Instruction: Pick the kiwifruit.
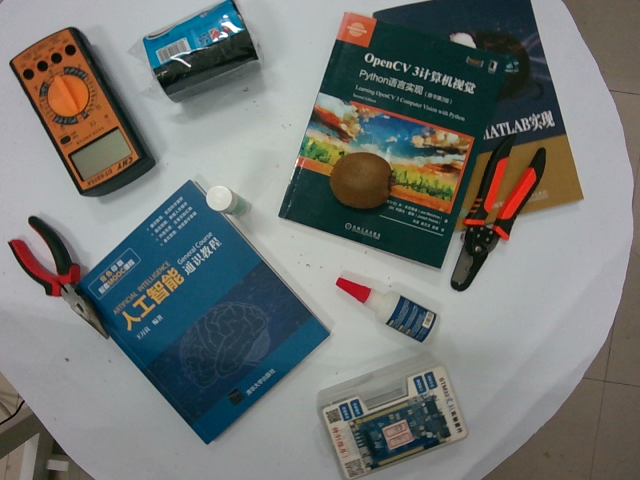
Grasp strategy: vertical